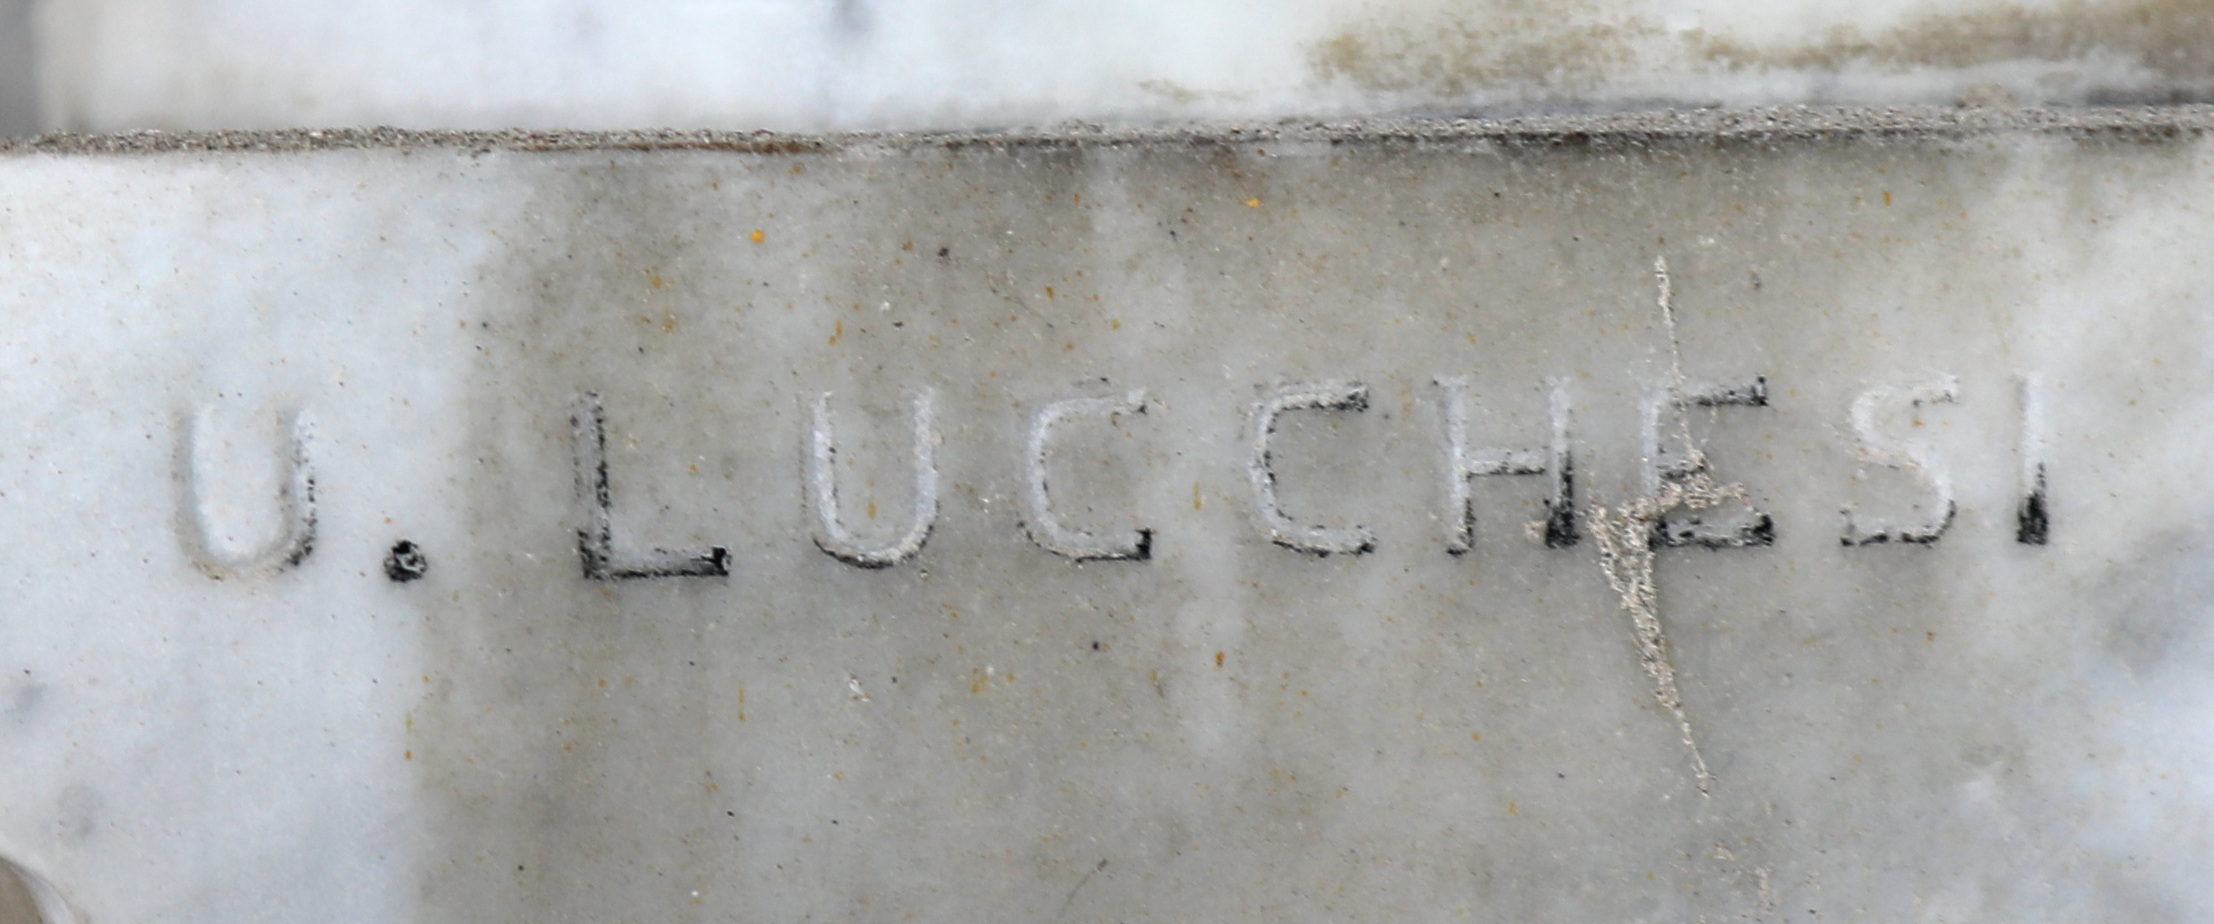
Signature of: urbano lucchesi